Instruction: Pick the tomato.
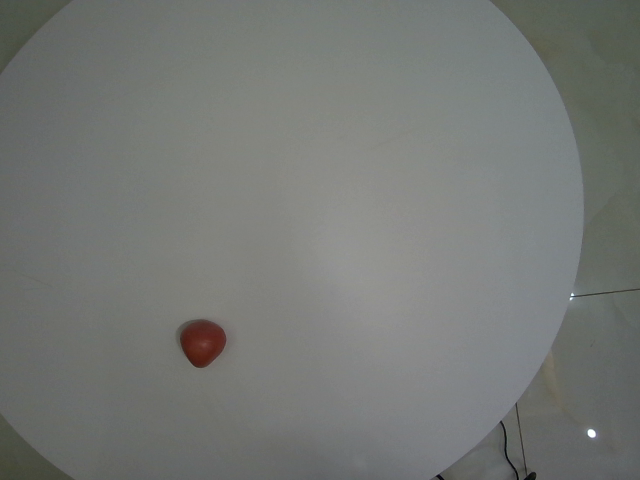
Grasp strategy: vertical